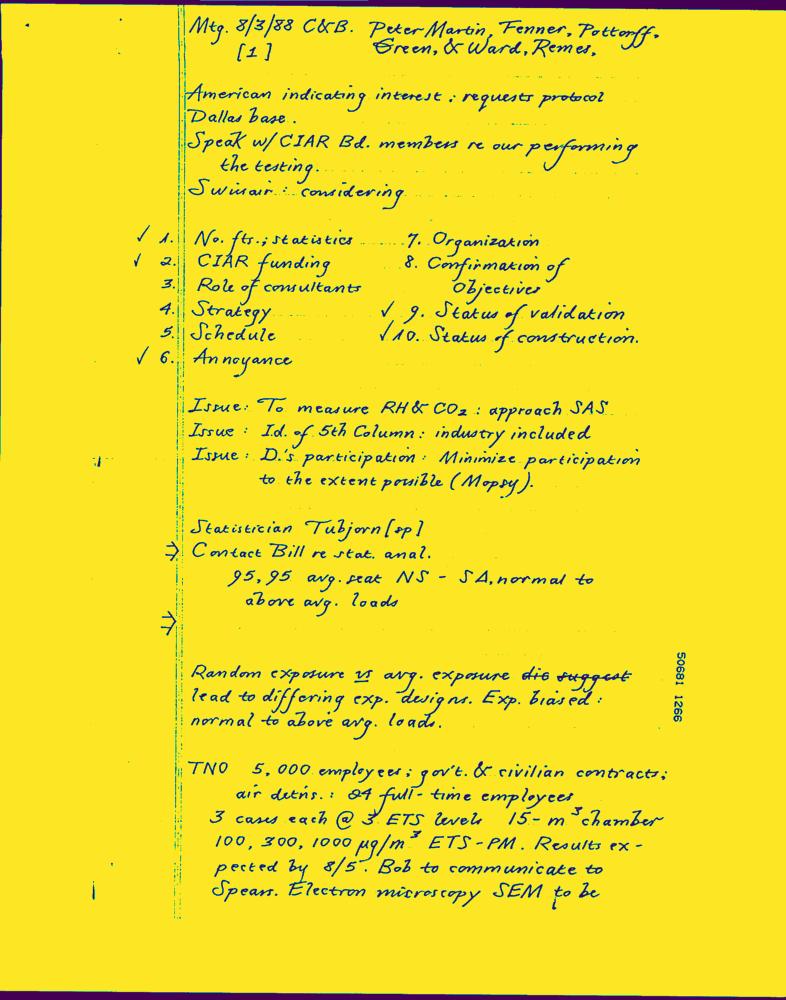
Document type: Hand-Written